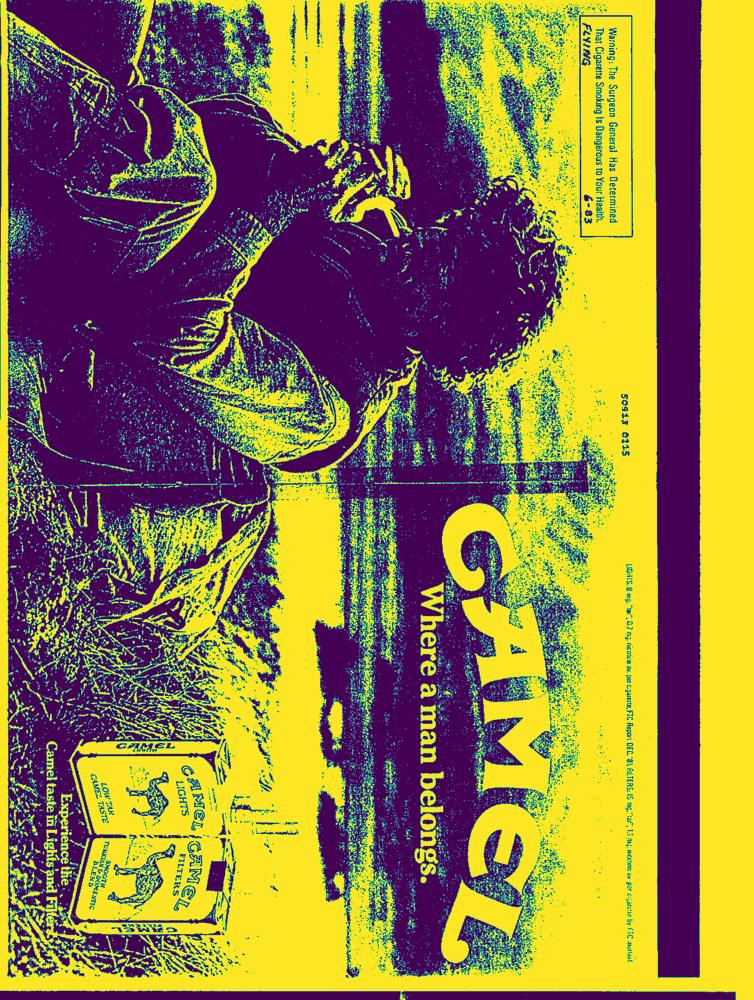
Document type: AD